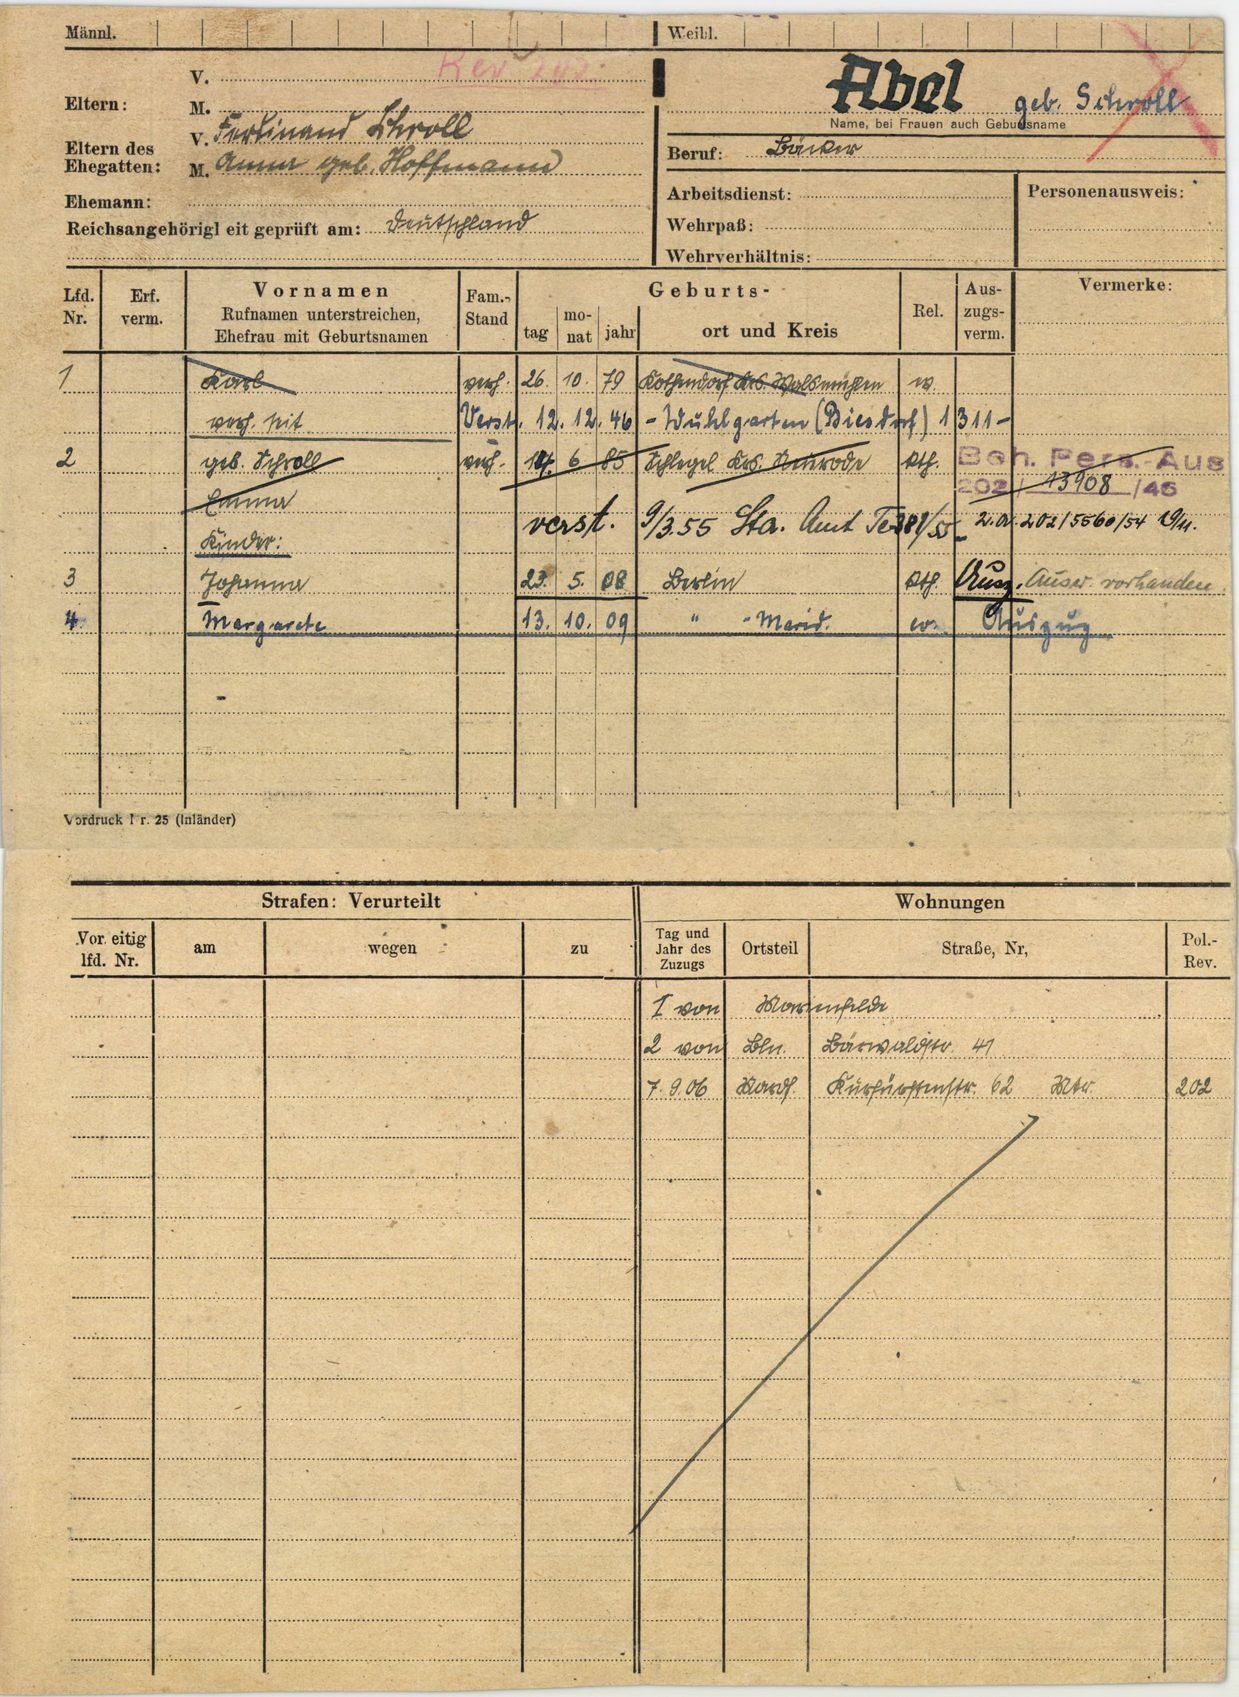
Abel geb. Schroll